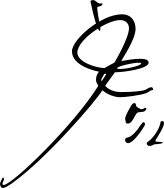
Signature of: ehsan yarshater